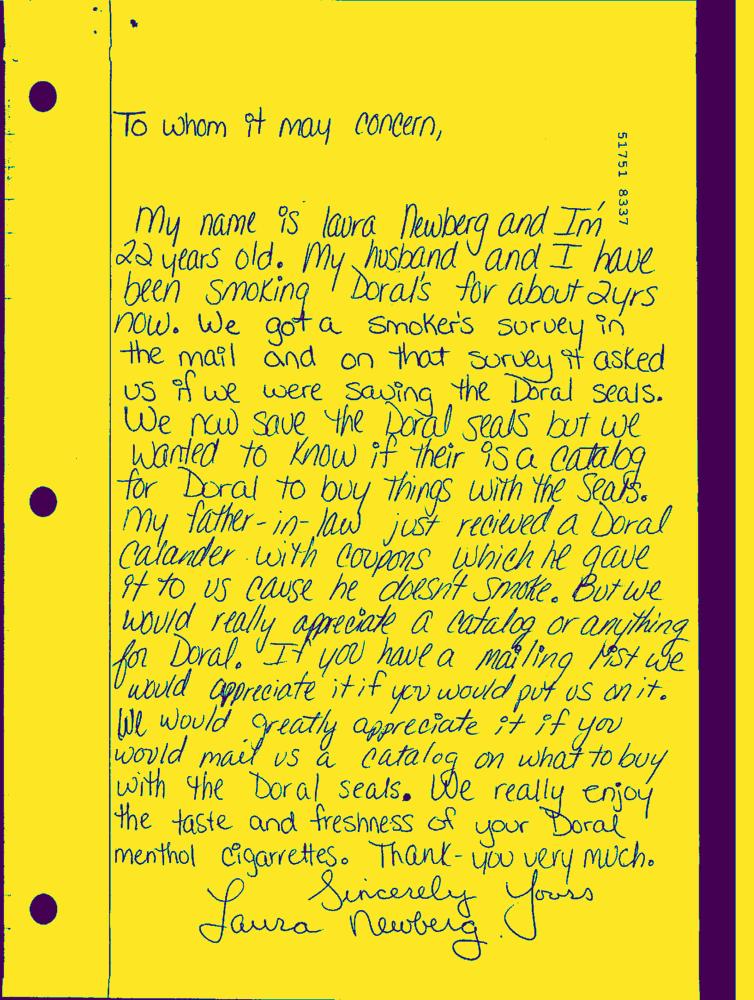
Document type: Hand-Written